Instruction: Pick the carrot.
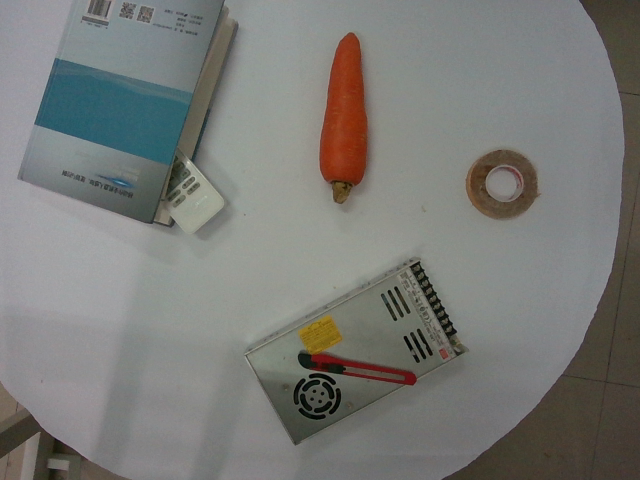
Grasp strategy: vertical